Question: What tax district, tax-rate area, or tax area code is specified in the document?
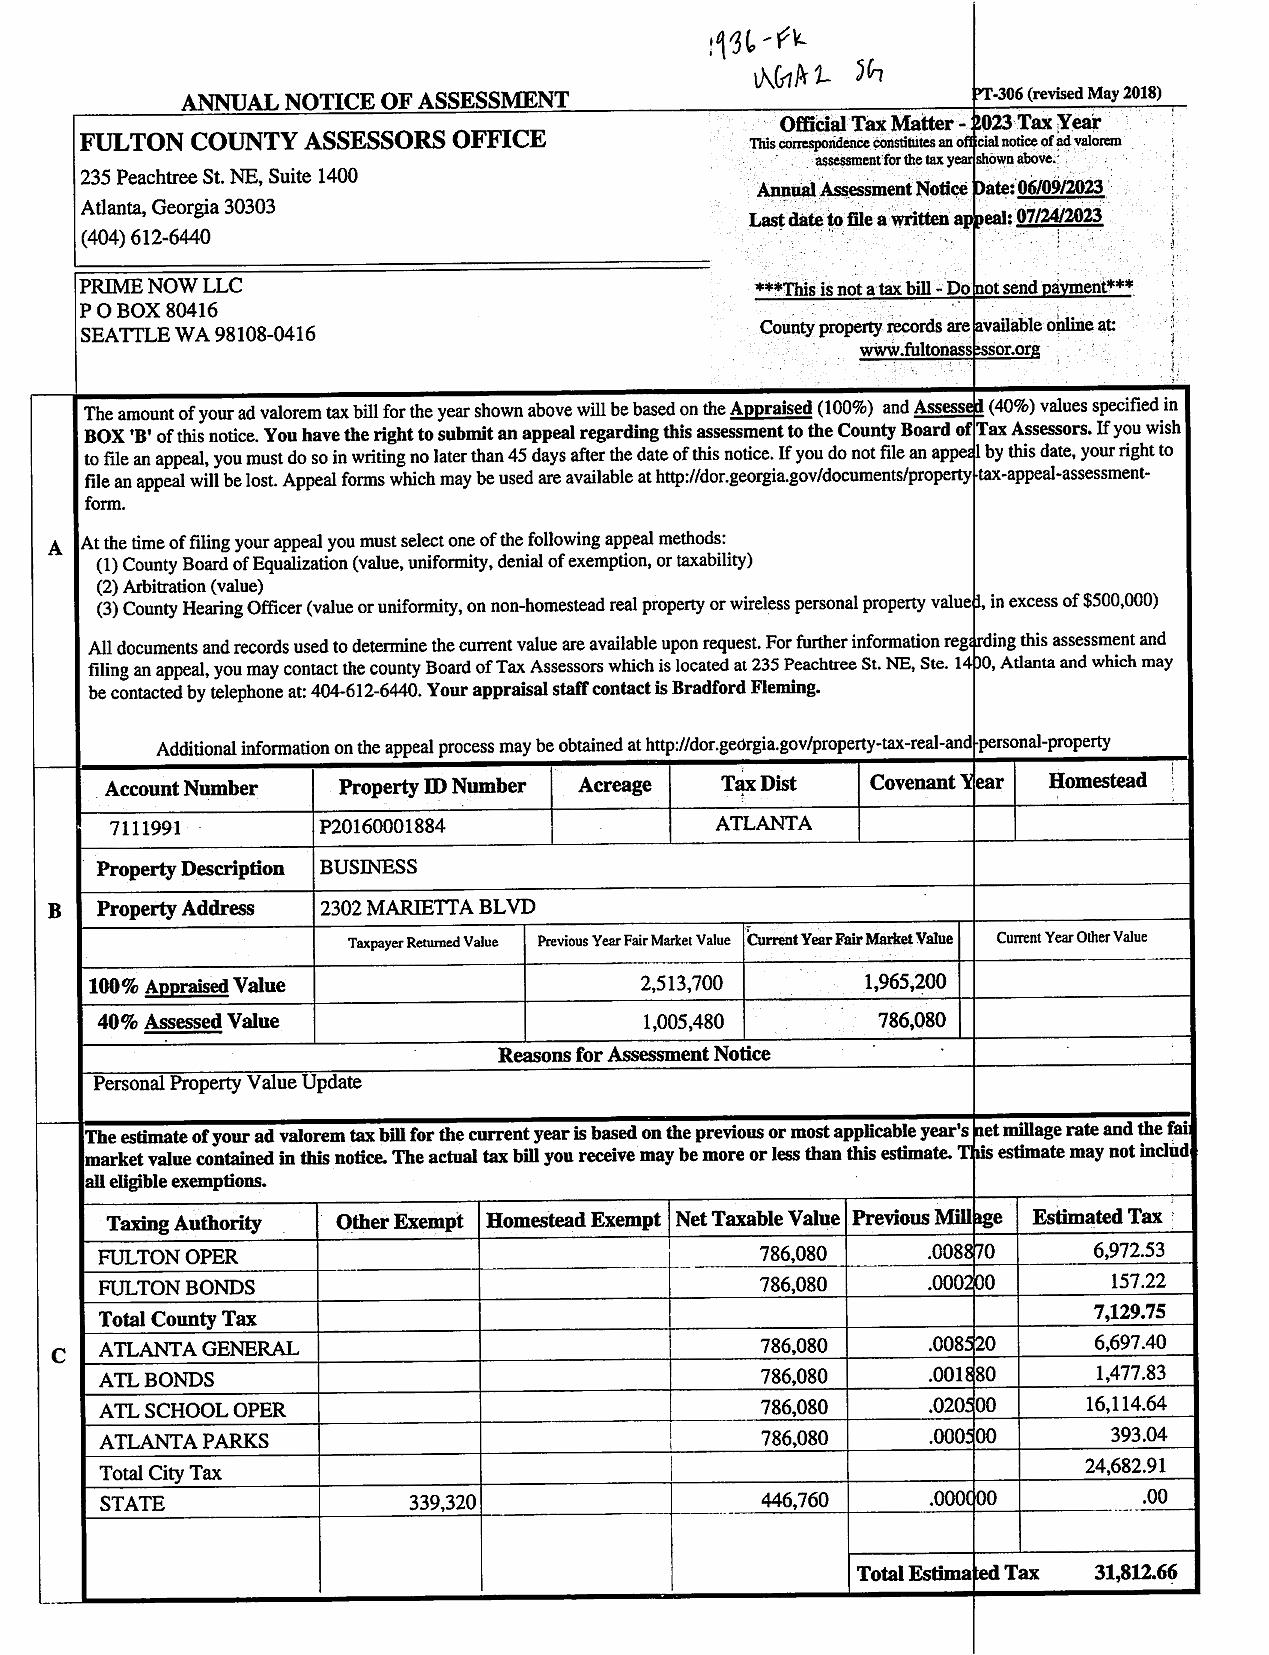
Answer: "ATLANTA"